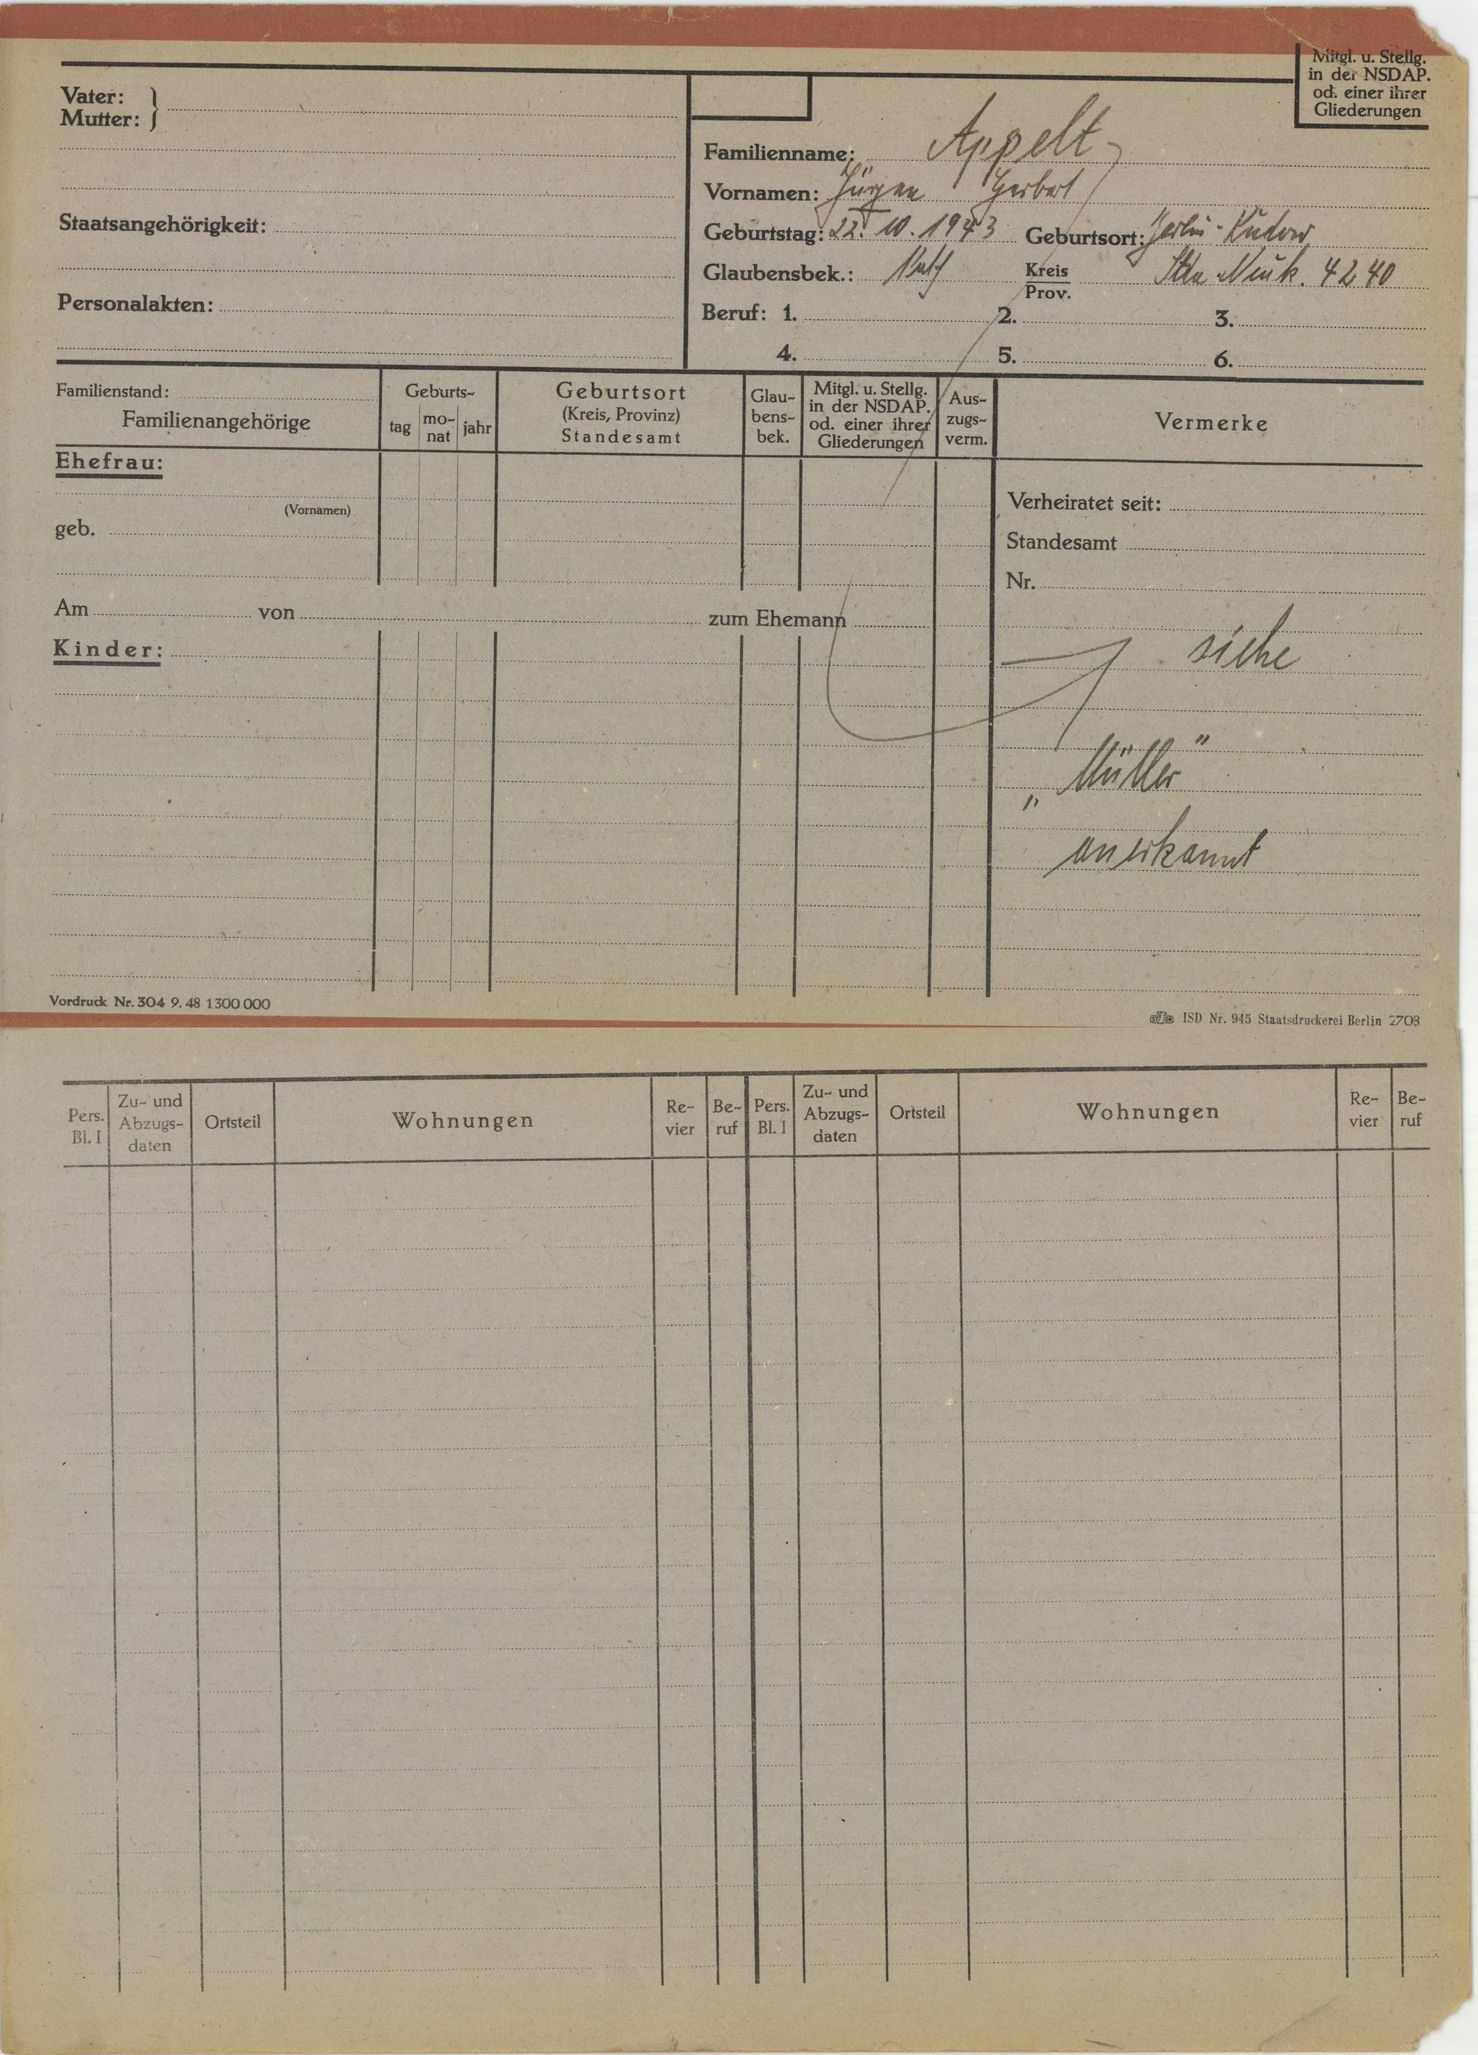
Appelt